Extract the amount written in words, the amount in digits, the name of the payee, the date on the cheque, and the bank's name from the image.
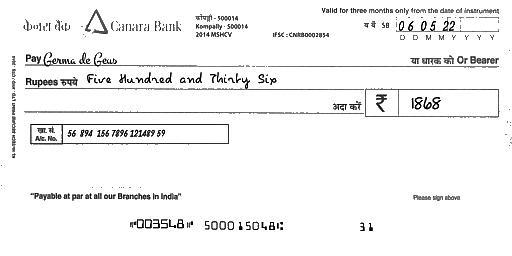
amt_in_words: Five Hundred and Thirty Six
amt_in_figures: 1868
payee_name: Germa de Geus
bank_name: Canara Bank
cheque_date: 06/05/22